Question: How does the patient history play a role?
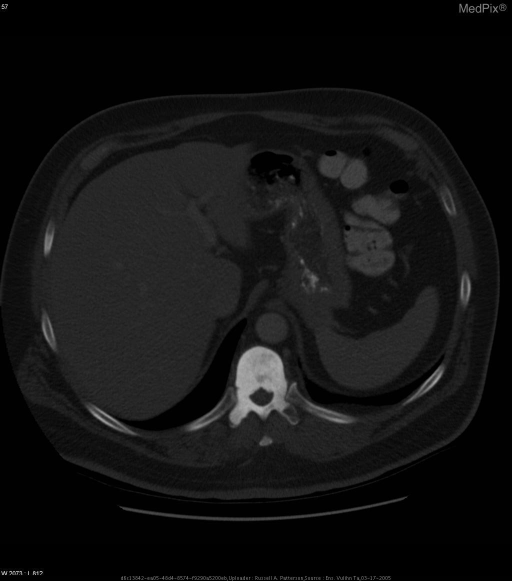
Answer: The patient's history of Patient is a 60 y/o WM with history of prostate CA, s/p radical prostatectomy with regional lymph node resection.  Patient subsequently underwent 2 courses of chemotherapy treatments with response.  With 3 months the patient developed bone metastases from his prostatic carcinoma. He is currently enrolled in a trial therapy, which requires interval follow-up diagnostic imaging study to evaluate response to therapy. is key in understanding the case.